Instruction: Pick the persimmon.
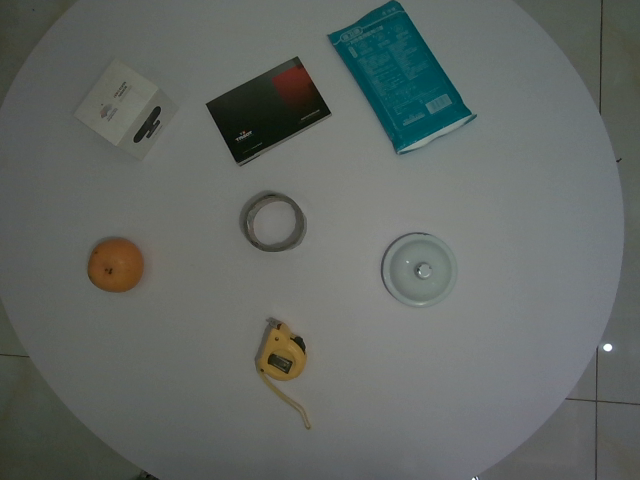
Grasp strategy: vertical